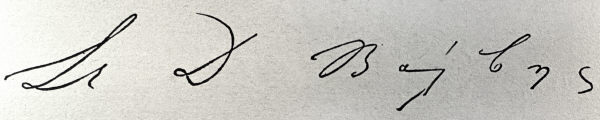
Signature of: stamatios valvis